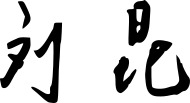
Signature of: liu kun